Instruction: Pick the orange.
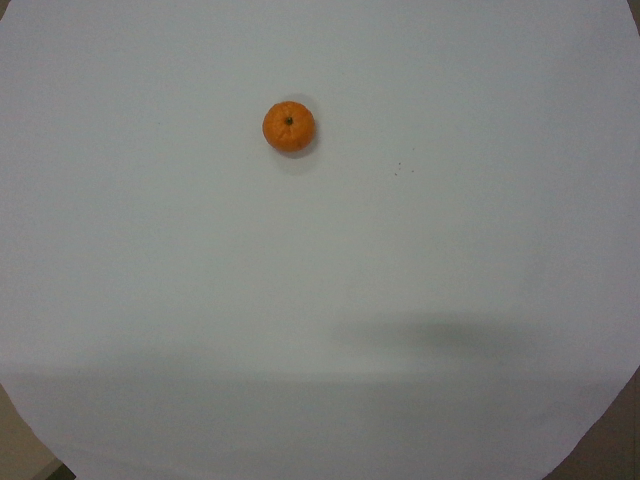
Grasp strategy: vertical